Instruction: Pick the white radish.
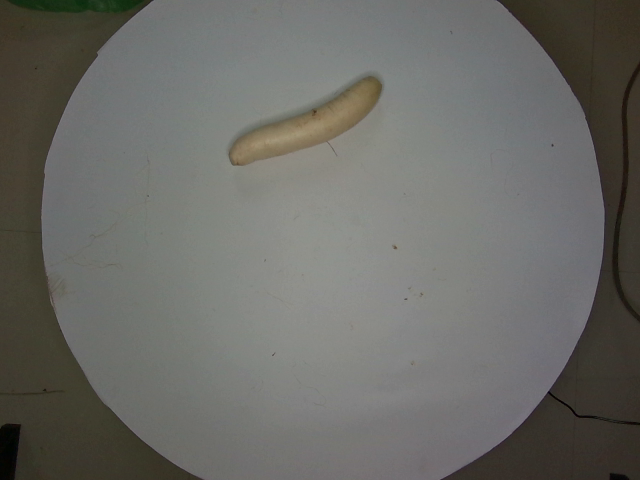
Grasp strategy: vertical